Question: What is the total amount of taxes owed as per the document?
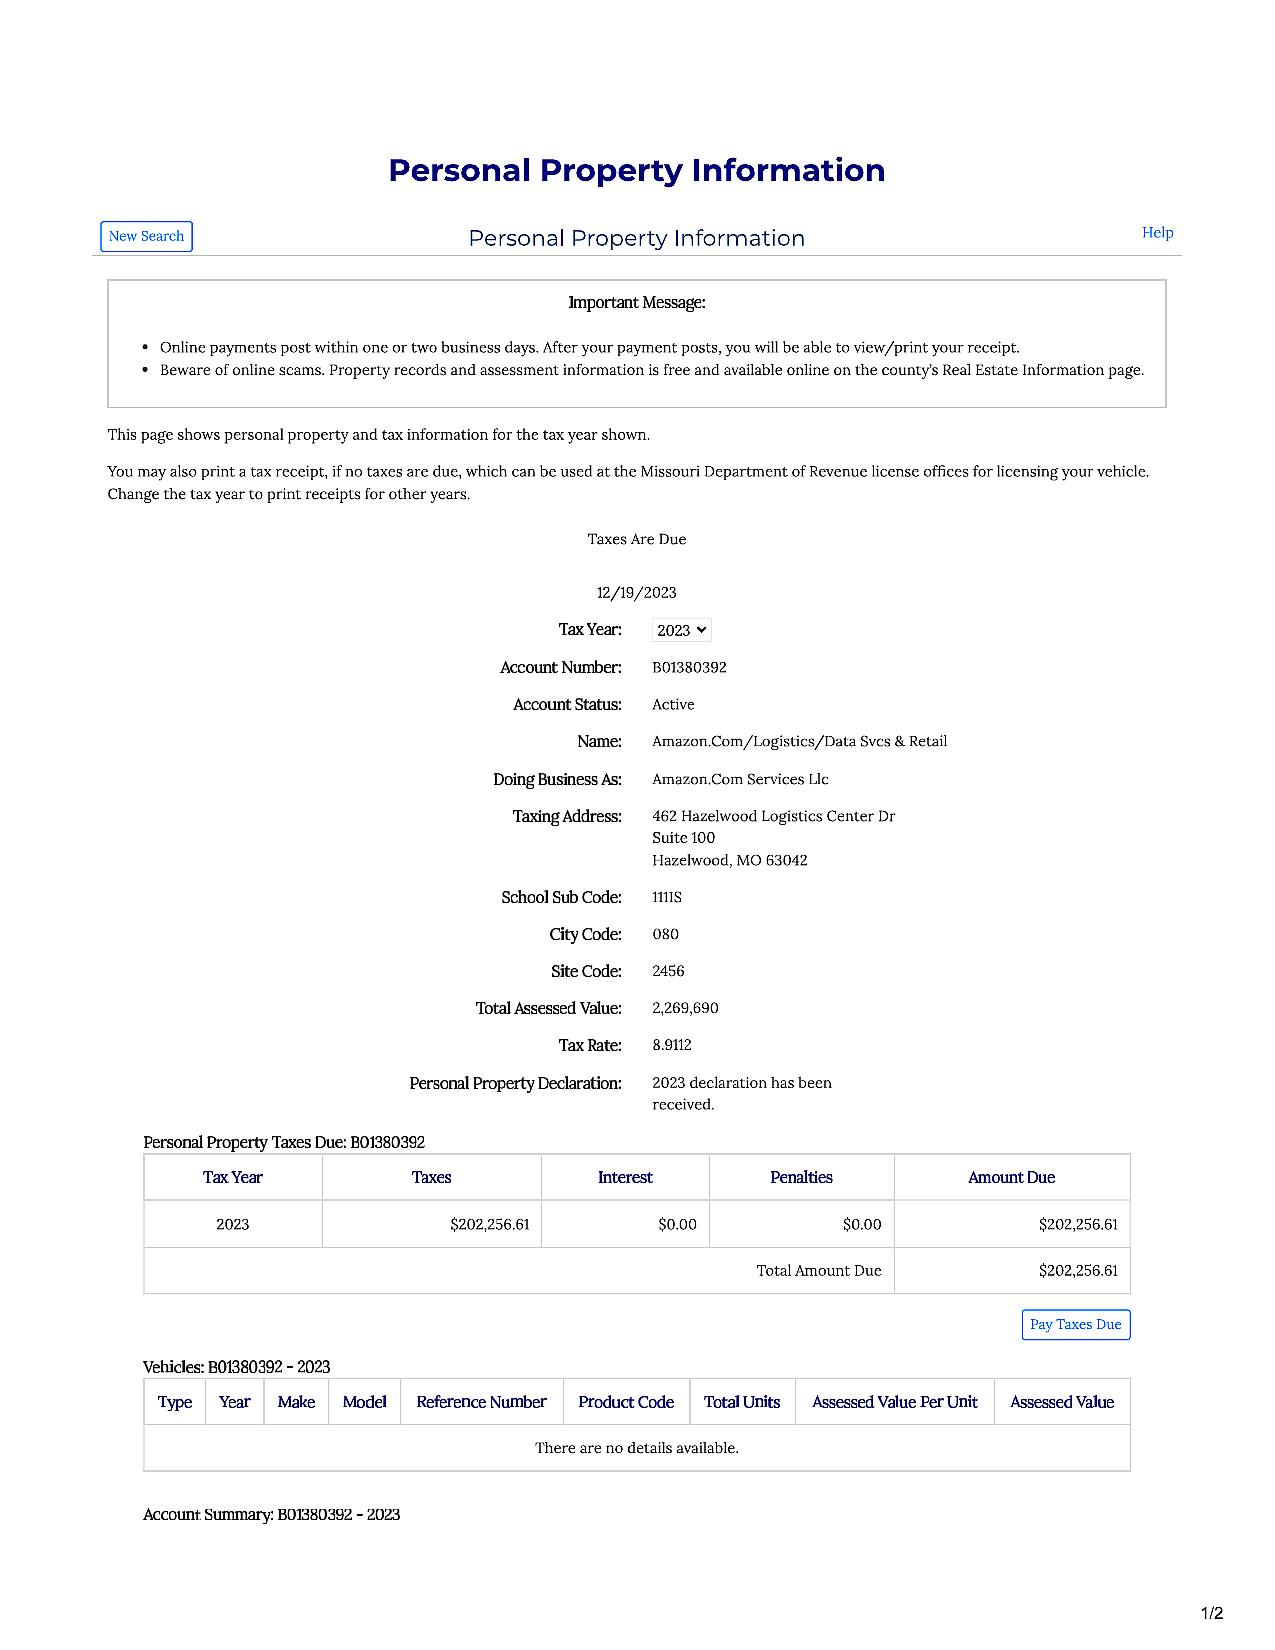
Answer: "202,256.61"